Question: What might the diagnosis be?
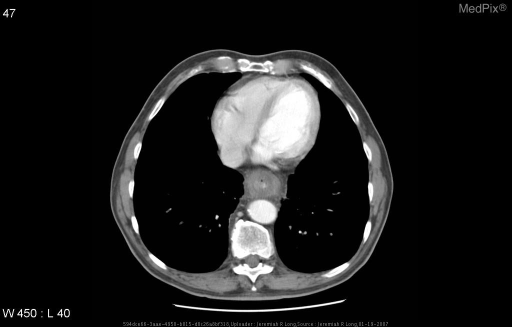
Answer: The possible diagnosis includes Adenocarcinoma in a Barrett esophagus
Gastric Adenocarcinoma with extension into the distal esophagus
Metastatic disease.